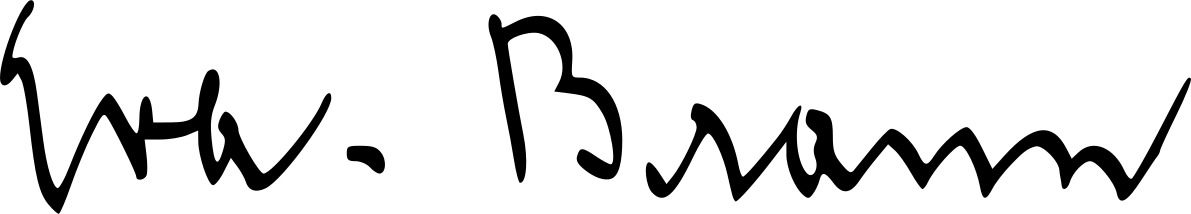
Signature of: eva braun